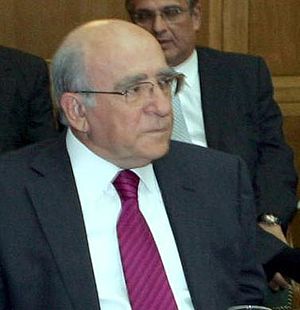
Ελληνικά: Γιώργος Σουφλιάς